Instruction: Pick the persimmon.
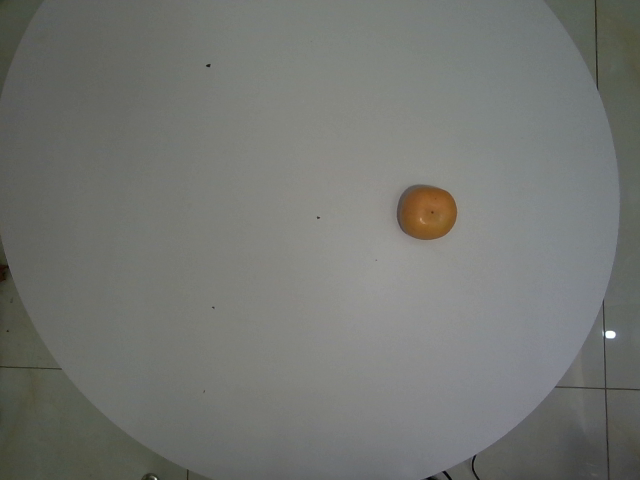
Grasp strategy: vertical